Question: What is the estimated tax bill amount according to the document?
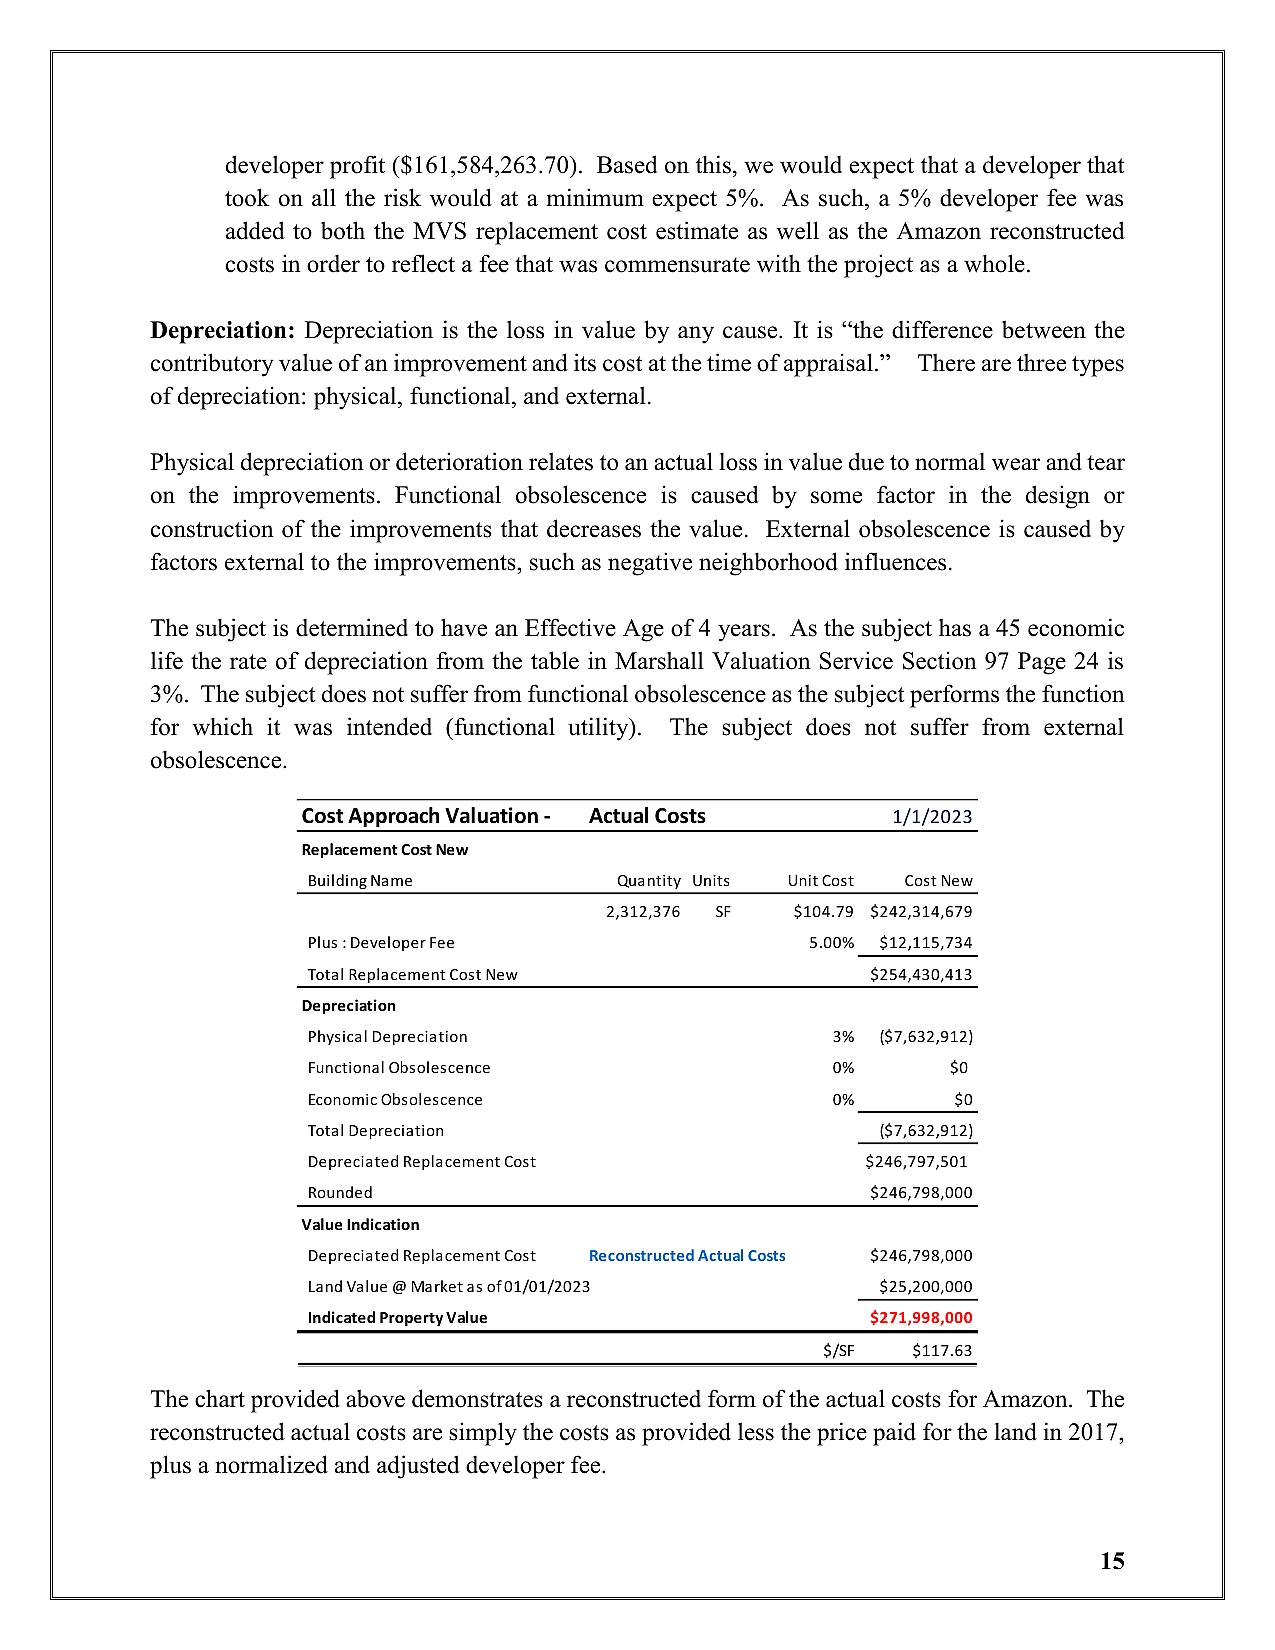
Answer: "$254,430,413 "